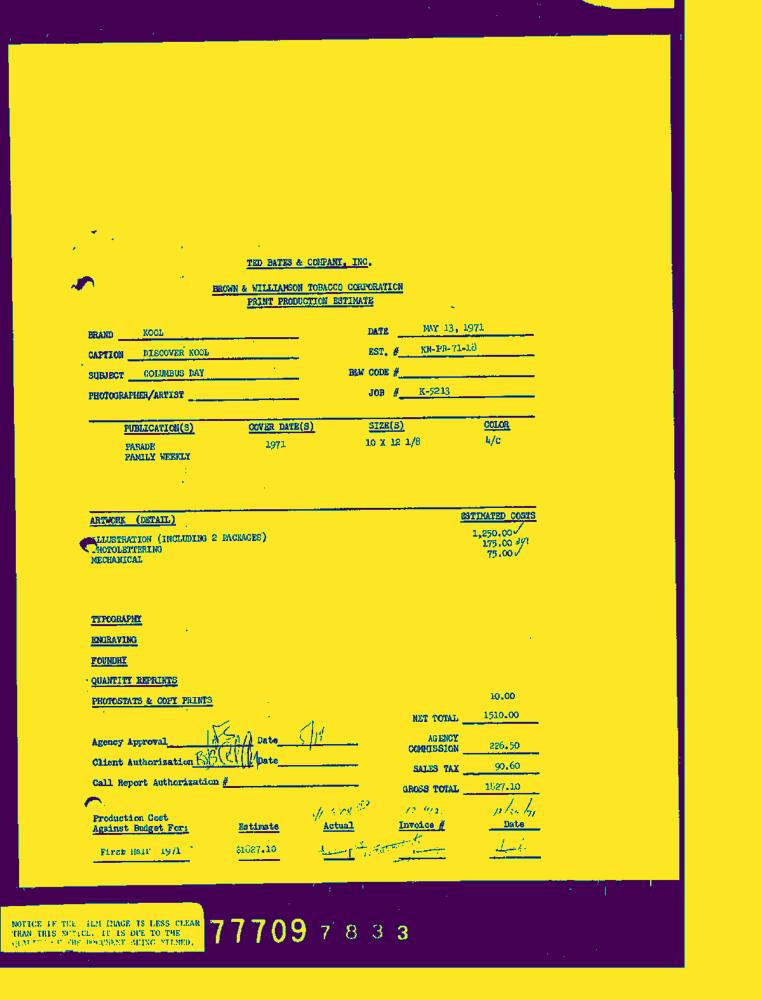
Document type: Invoice-Doc